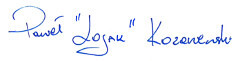
Signature of: paweł kozarzewski